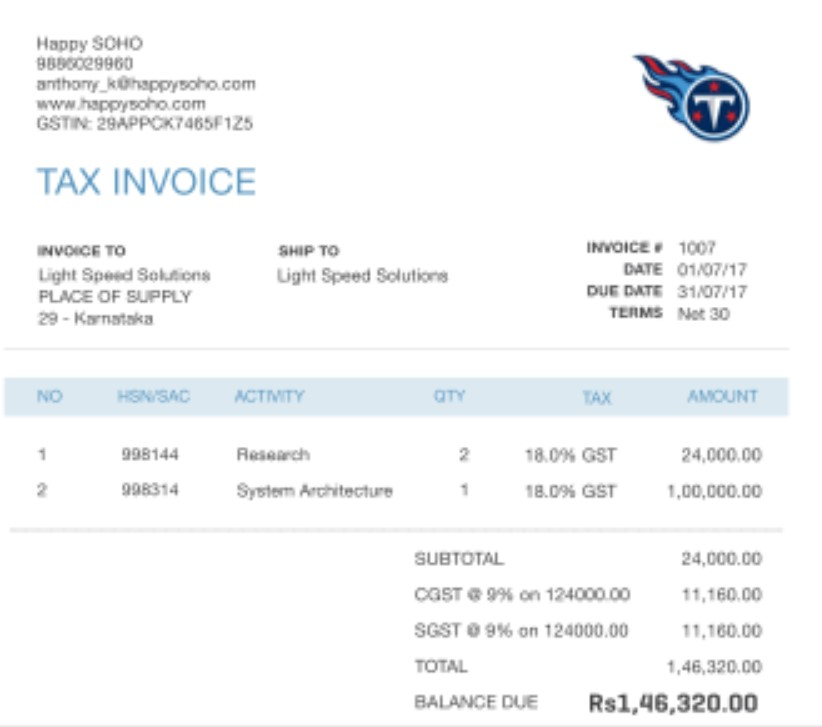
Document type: Invoice